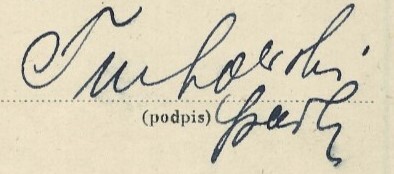
Signature of: marian turkowski